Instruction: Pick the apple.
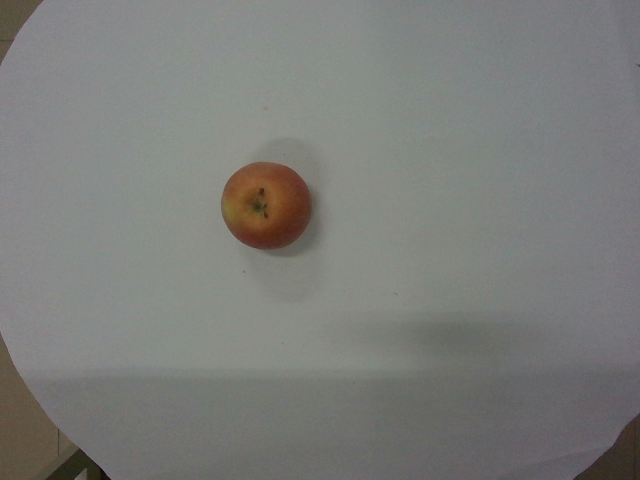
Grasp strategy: vertical